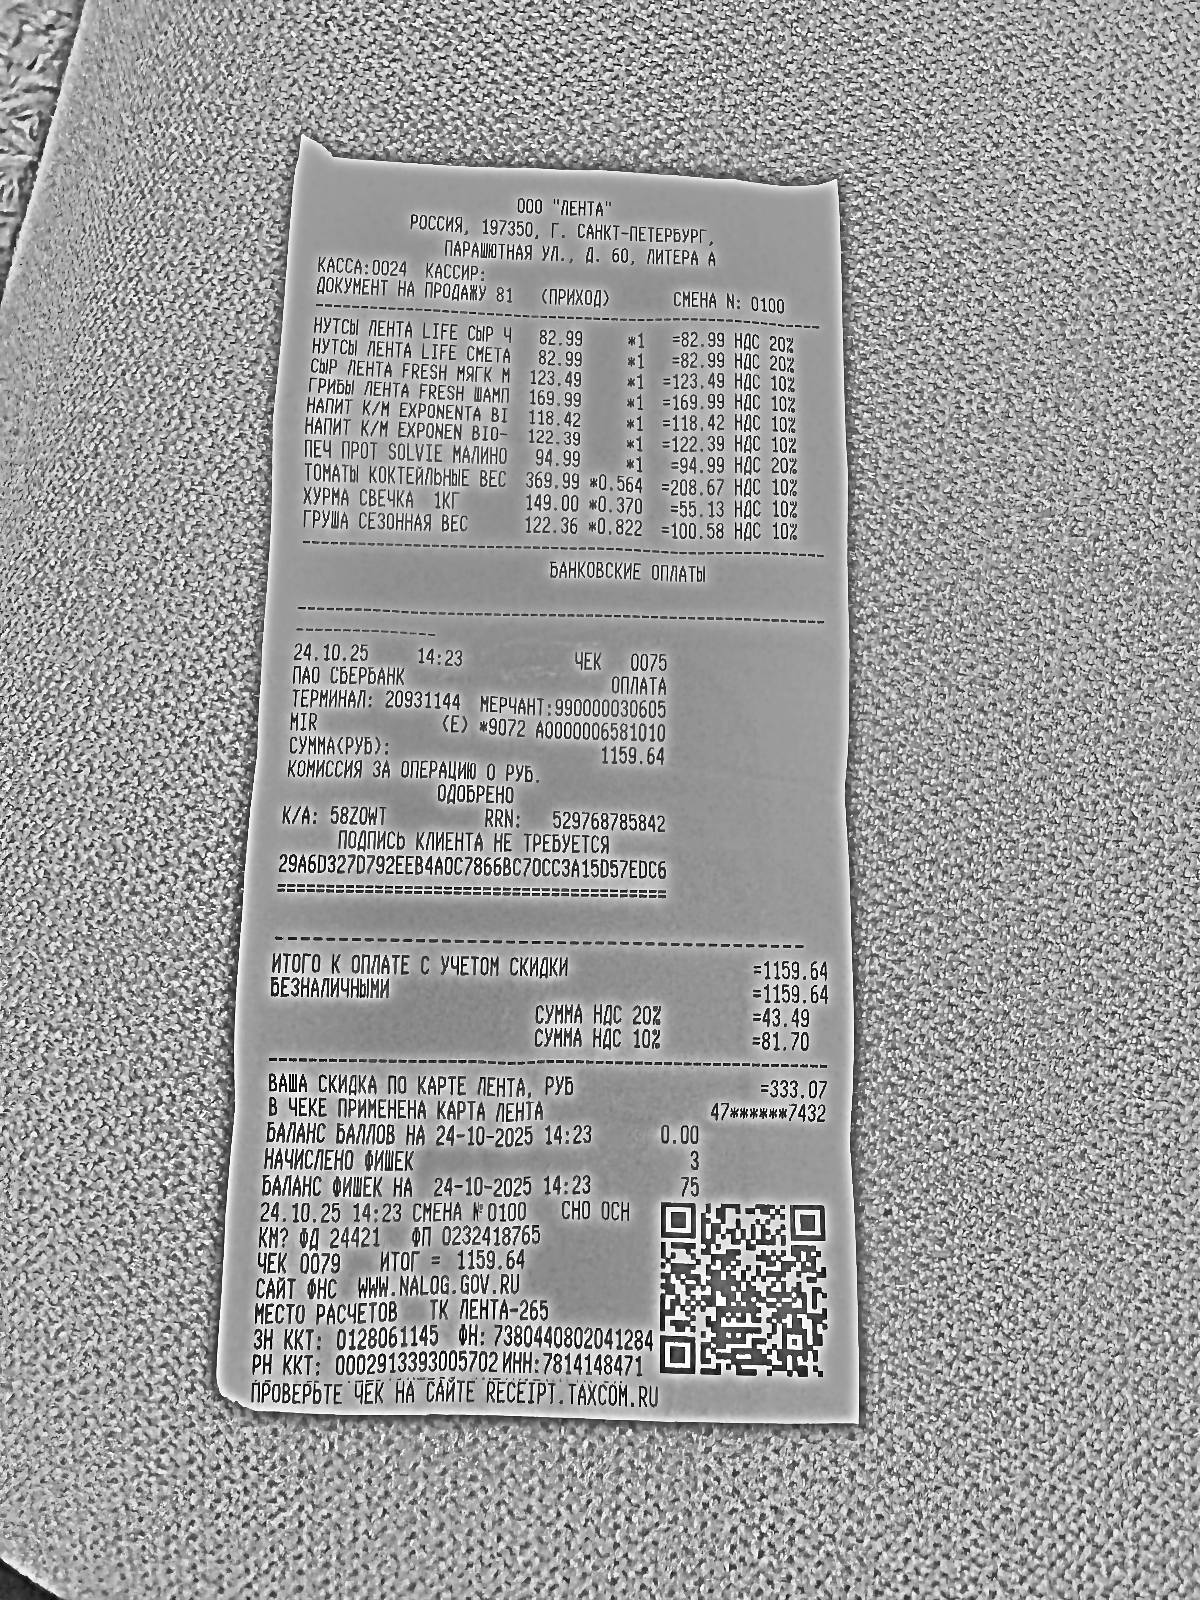
Продавец: ООО "ЛЕНТА"
ИНН: 7814148471
Дата: 24.10.25
Товары: НУТСЫ ЛЕНТА LIFE СЫР Ч; НУТСЫ ЛЕНТА LIFE СМЕТА; CЫP ЛЕНТA FRESH МЯГК М; ГРИБЫ ЛЕНТА FRESH ШАМП; НАПИТ К/М EXPONENTA BI; НАПИТ К/М EXPONEN BIO-; ПЕЧ ПРОТ SOLVIE МАЛИНО; ТОМАТЫ КОКТЕЙЛЬНЫЕ ВЕС; ХУРМА СВЕЧКА 1КГ; ГРУША СЕЗОННАЯ ВЕС
Количество: 1; 1; 1; 1; 1; 1; 1; 0.564; 0.370; 0.822
Цена: 82.99; 82.99; 123.49; 169.99; 118.42; 122.39; 94.99; 369.99; 149.99; 122.36
Сумма: 82.99; 82.99; 123.49; 169.99; 118.42; 122.39; 94.99; 208.67; 55.13; 100.58
Итого: 1159.64